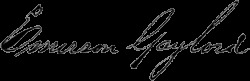
Signature of: emerson gaylord